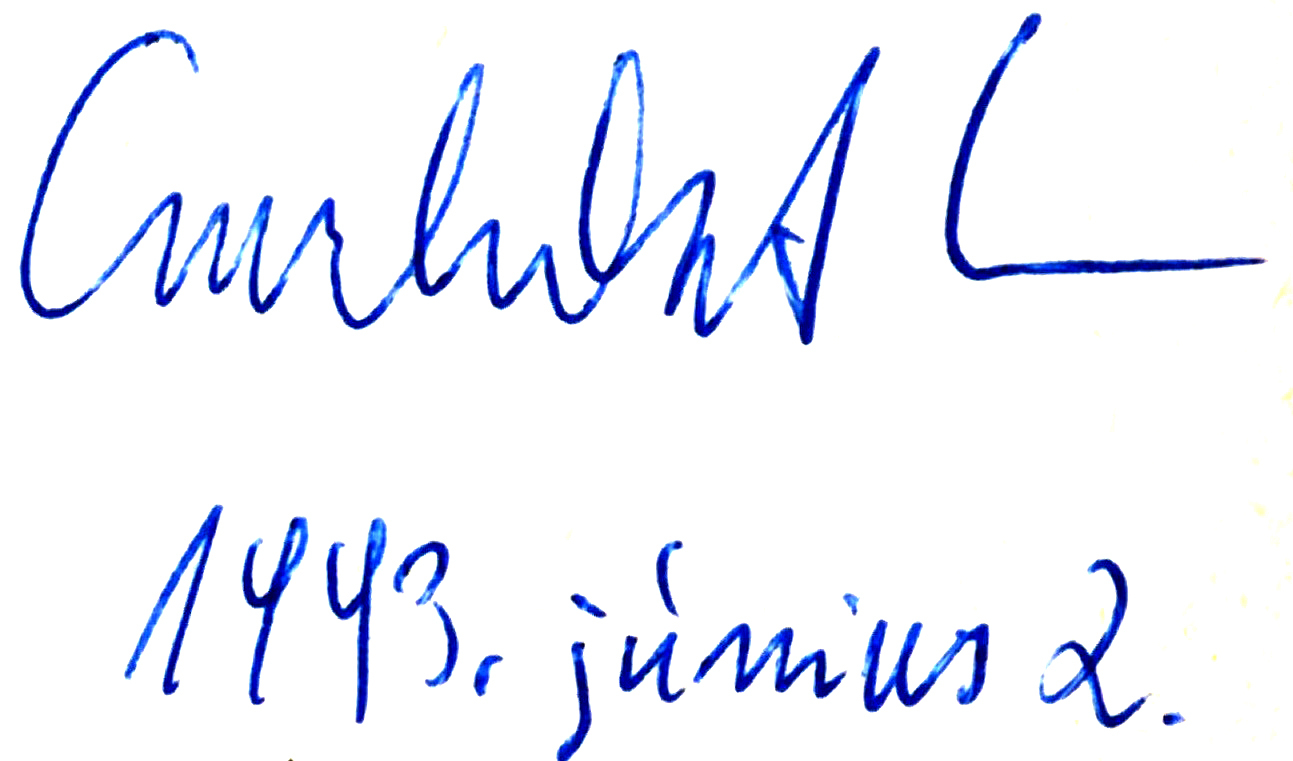
Signature of: istván csurka